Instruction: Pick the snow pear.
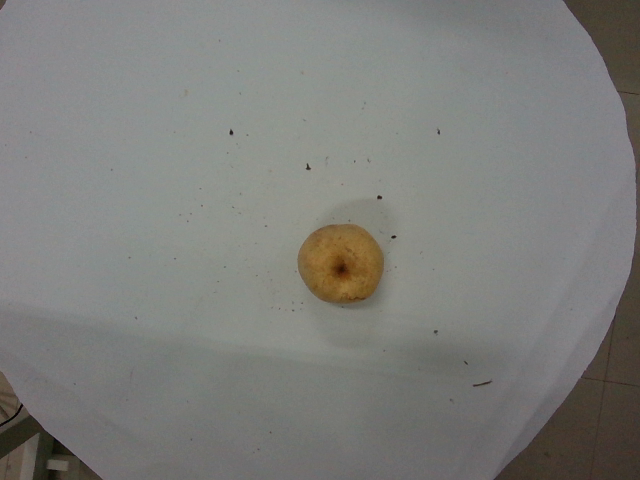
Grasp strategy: vertical